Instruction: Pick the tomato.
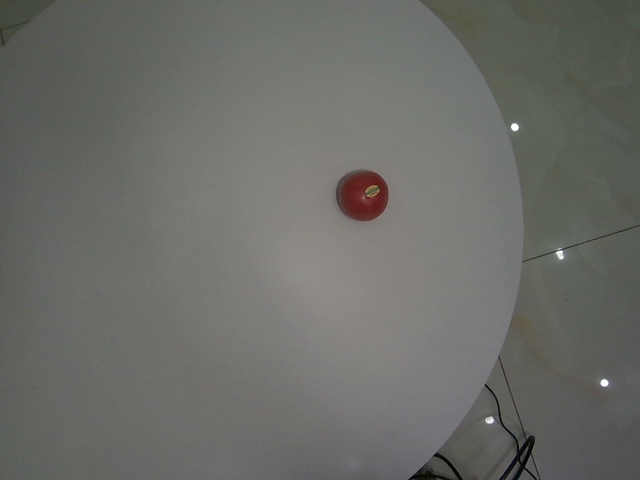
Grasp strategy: vertical